Question: What are the imaging findings?
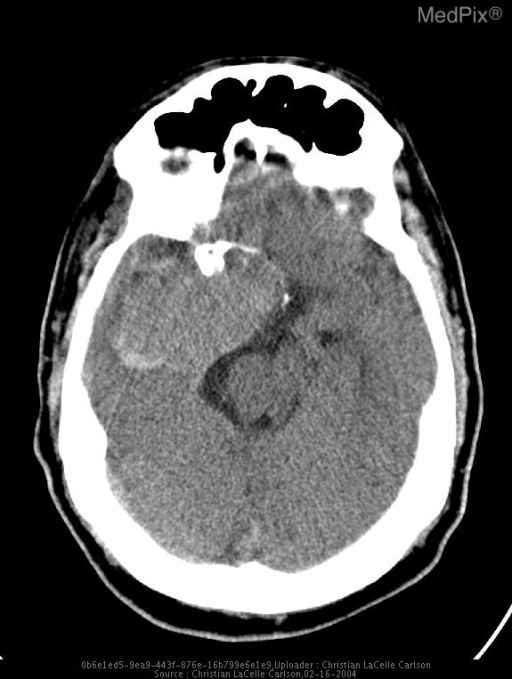
Answer: The imaging shows A large hyperdense extraaxial mass with hypodense cystic regions fills the right middle cranial fossa in the area of the sphenoid ridge.  The mass involves the skull base and indents the right frontotemporal parenchyma with local mass-effect and edema with protrusion into the right lateral ventricle and compression of the upper aspect of the right midbrain.  Basal cisterns and lateral ventricles remain open.  There has been bony remodeling and scalloping of the skull base.  Calcification and hyperostosis are also present.  There is no evidence of acute intracranial hemorrhage. A large hyperdense extraaxial mass with hypodense cystic regions fills the right middle cranial fossa in the area of the sphenoid ridge.  The mass involves the skull base and indents the right frontotemporal parenchyma with local mass-effect and edema with protrusion into the right lateral ventricle and compression of the upper aspect of the right midbrain.  Basal cisterns and lateral ventricles remain open.  There has been bony remodeling and scalloping of the skull base.  Calcification and hyperostosis are also present.  There is no evidence of acute intracranial hemorrhage..